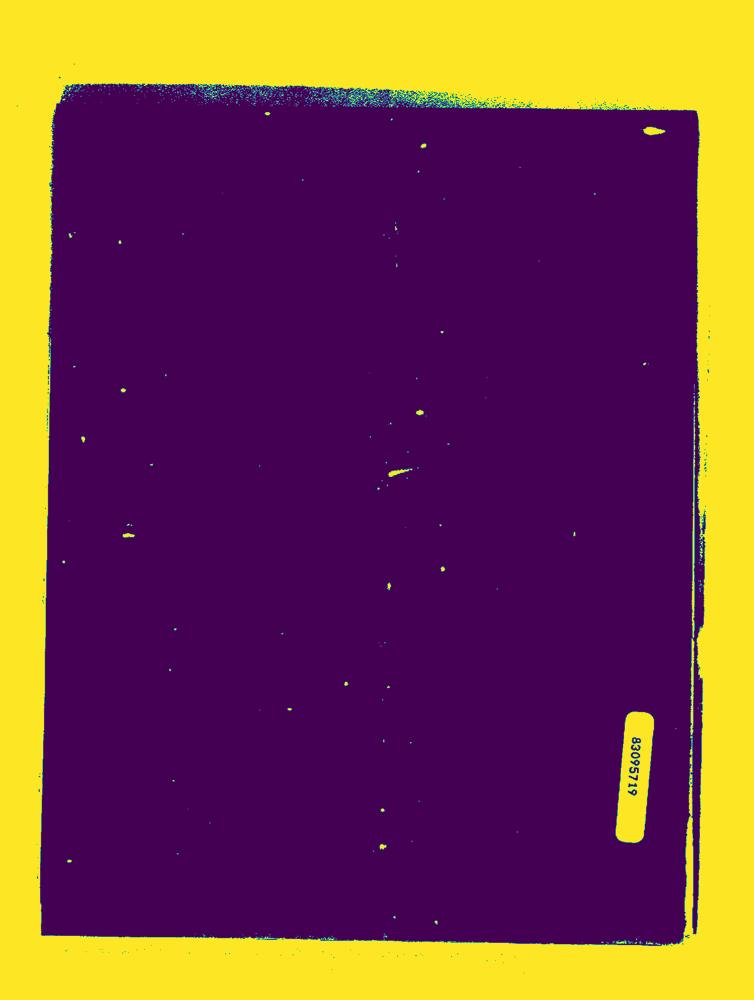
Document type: Invoice-Doc